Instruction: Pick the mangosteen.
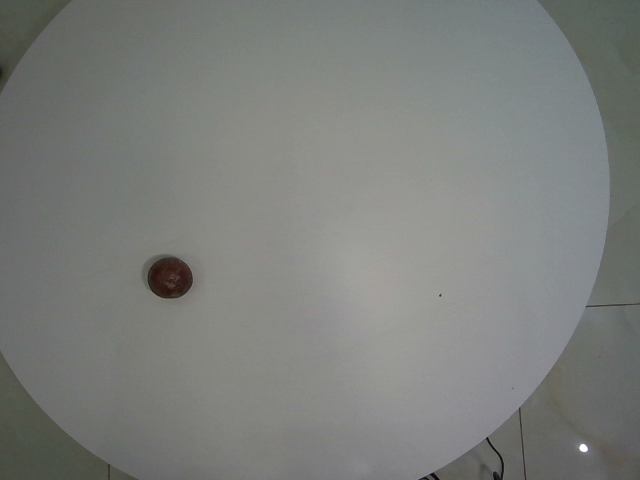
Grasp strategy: vertical